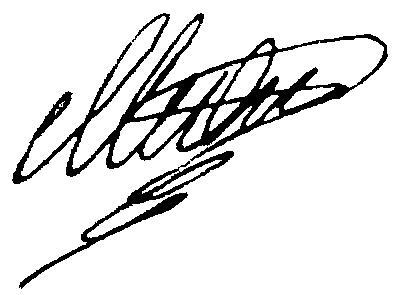
Signature of: milena of montenegro